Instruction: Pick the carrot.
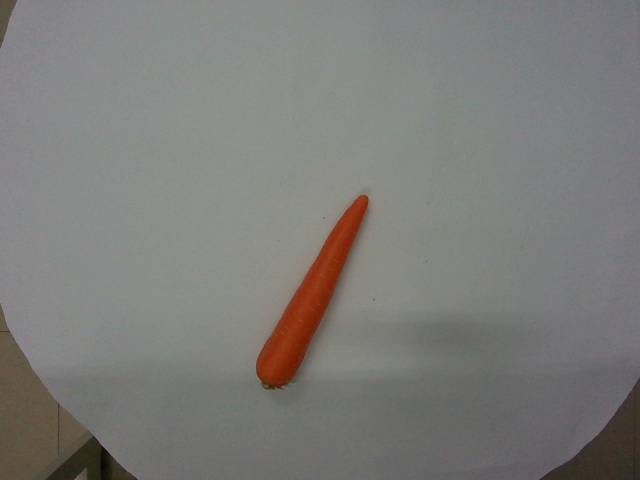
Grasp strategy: vertical